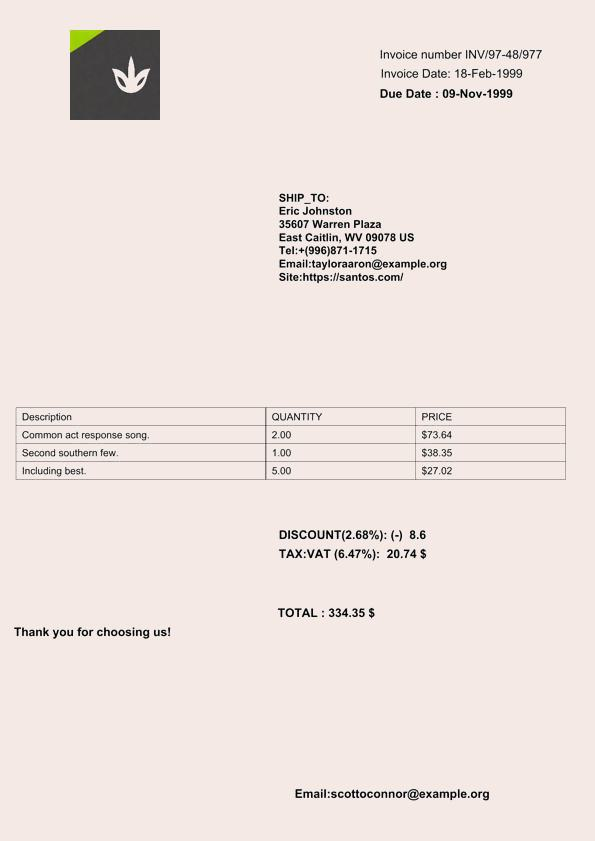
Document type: Invoice